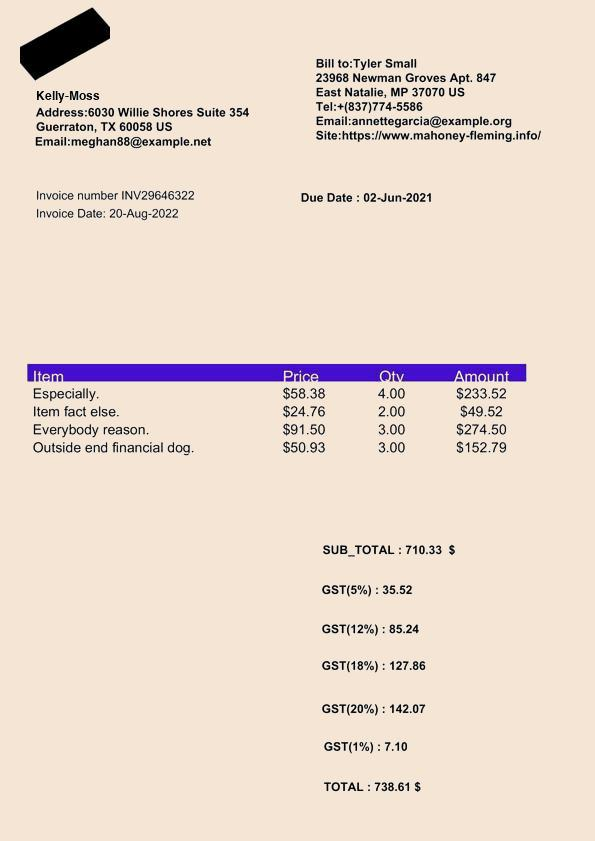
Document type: Invoice